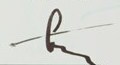
Signature of: andrey lukanov